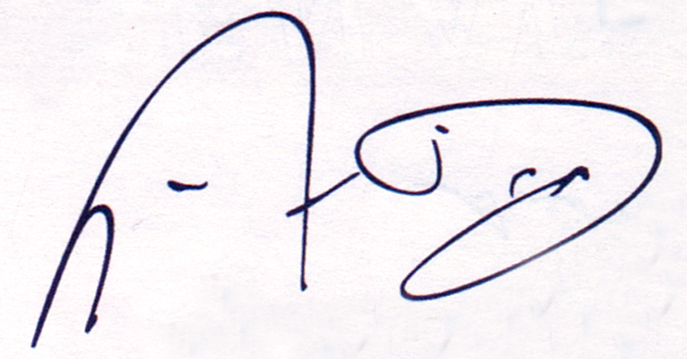
Signature of: wellington dias